Question: What is the suspected problem?
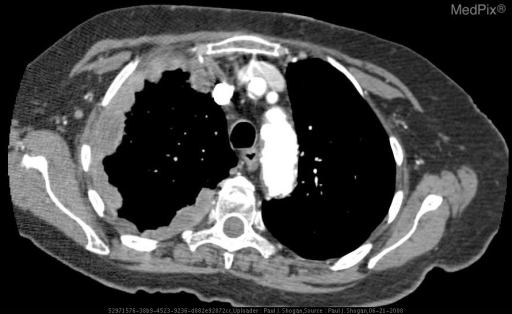
Answer: The findings suggest Dual-energy PA and subtraction soft-tissue-selective radiographs demonstrates nodular, irregular pleural thickening involving the right upper and mid peripheral lung fields.  Blunting of the right costophrenic angle is noted.

Dual-energy PA subtraction bone-selective radiograph exhibits no areas of abnormal calcification within the region of pleural thickening.

Lateral chest radiograph demonstrates nodular pleural thickening involving the right upper lung margin, and a small pleural effusion is noted.

When compared to the chest radiograph from 3.5 months prior, this area of nodular, irregular pleural thickening, and right pleural effusion is relatively new.

Contrast enhanced axial CT images through various levels of the chest demonstrate a unilateral right sided pleural effusion, with mildly enhancing circumferential, nodular, irregular thickened pleura, encasing the right hemithorax with a rindlike appearance.  Additionally, there is focal nodularity of the mediastinal pleura.  There is no significant adenopathy, nor evidence of a chest wall abnormality. Contrast enhanced axial CT images through various levels of the chest demonstrate a unilateral right sided pleural effusion, with mildly enhancing circumferential, nodular, irregular thickened pleura, encasing the right hemithorax with a rindlike appearance.  Additionally, there is focal nodularity of the mediastinal pleura.  There is no significant adenopathy, nor evidence of a chest wall abnormality.. The patient might have a history of An 82-year-old female with productive cough and chest pain..